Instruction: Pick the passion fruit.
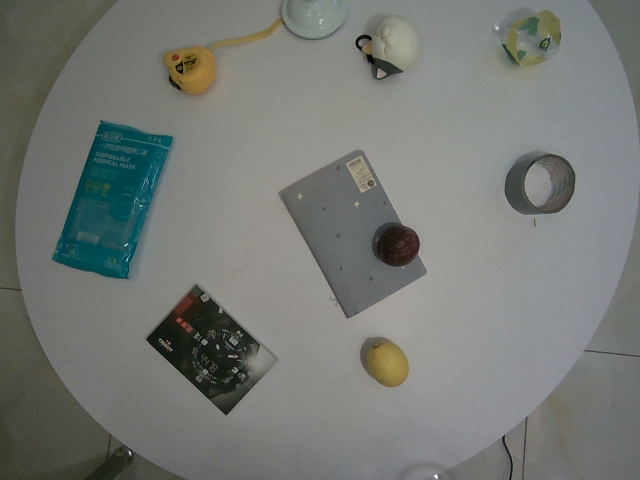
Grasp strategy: vertical